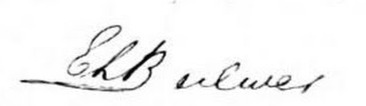
Signature of: edward bulwer lytton